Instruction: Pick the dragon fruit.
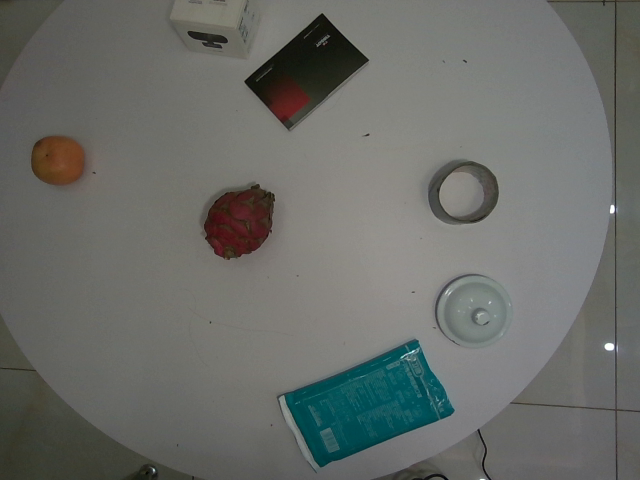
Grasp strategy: vertical